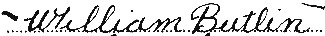
Signature of: billy butlin